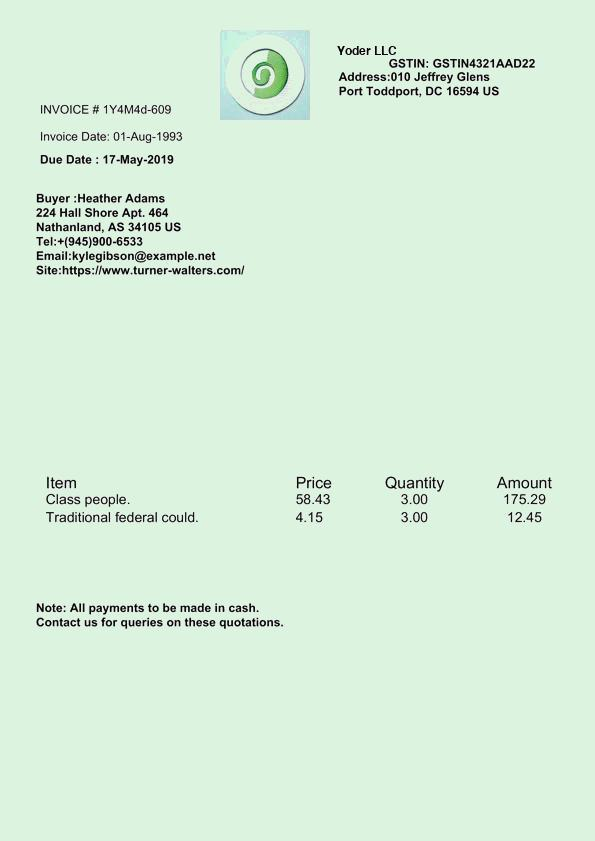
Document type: Invoice